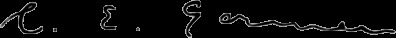
Signature of: charles edward garman